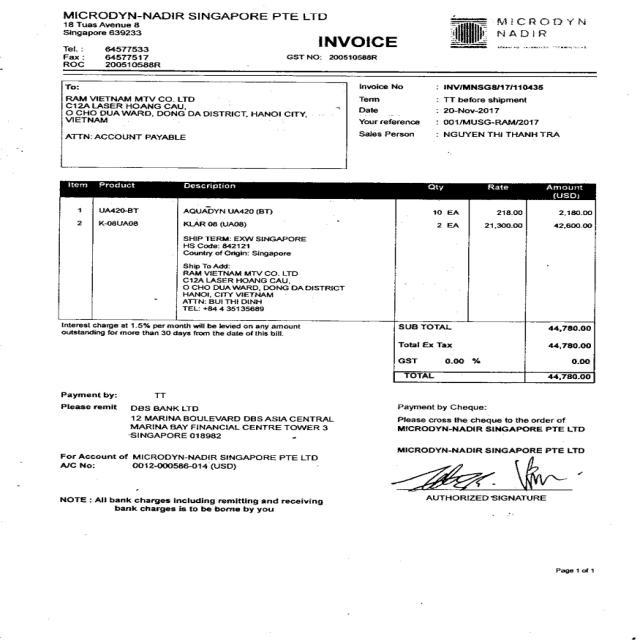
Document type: Invoice